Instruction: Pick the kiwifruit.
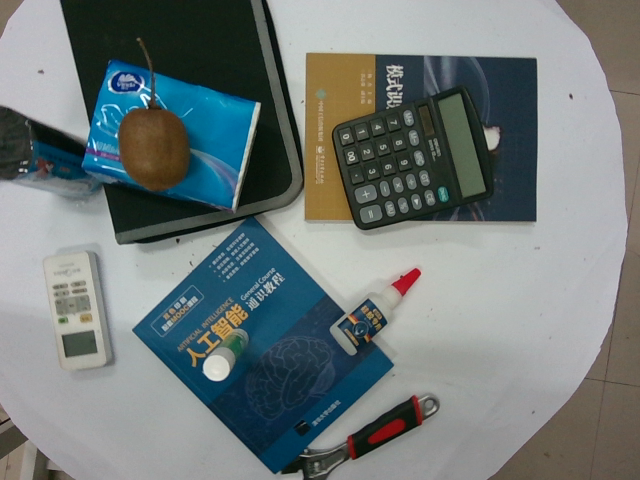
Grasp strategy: vertical